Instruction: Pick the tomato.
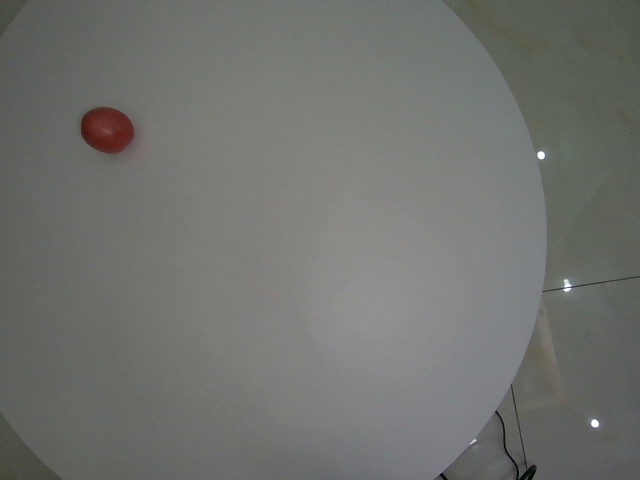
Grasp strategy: vertical